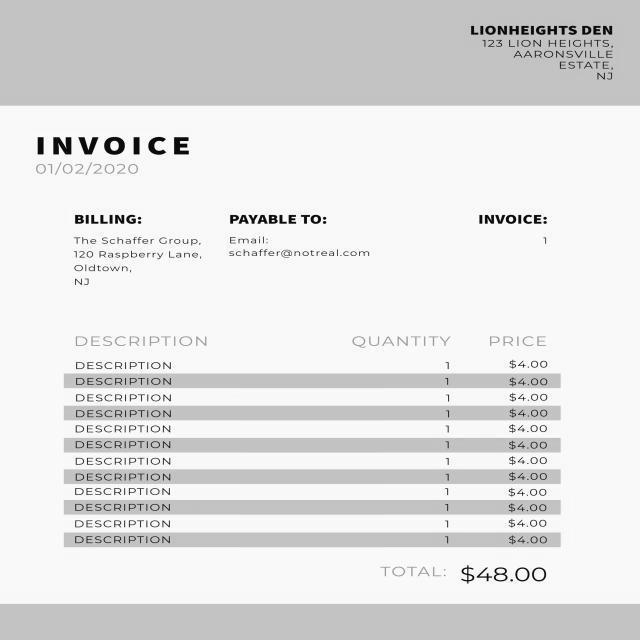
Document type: Invoice